Question: What jurisdiction, city, or county is the document associated with?
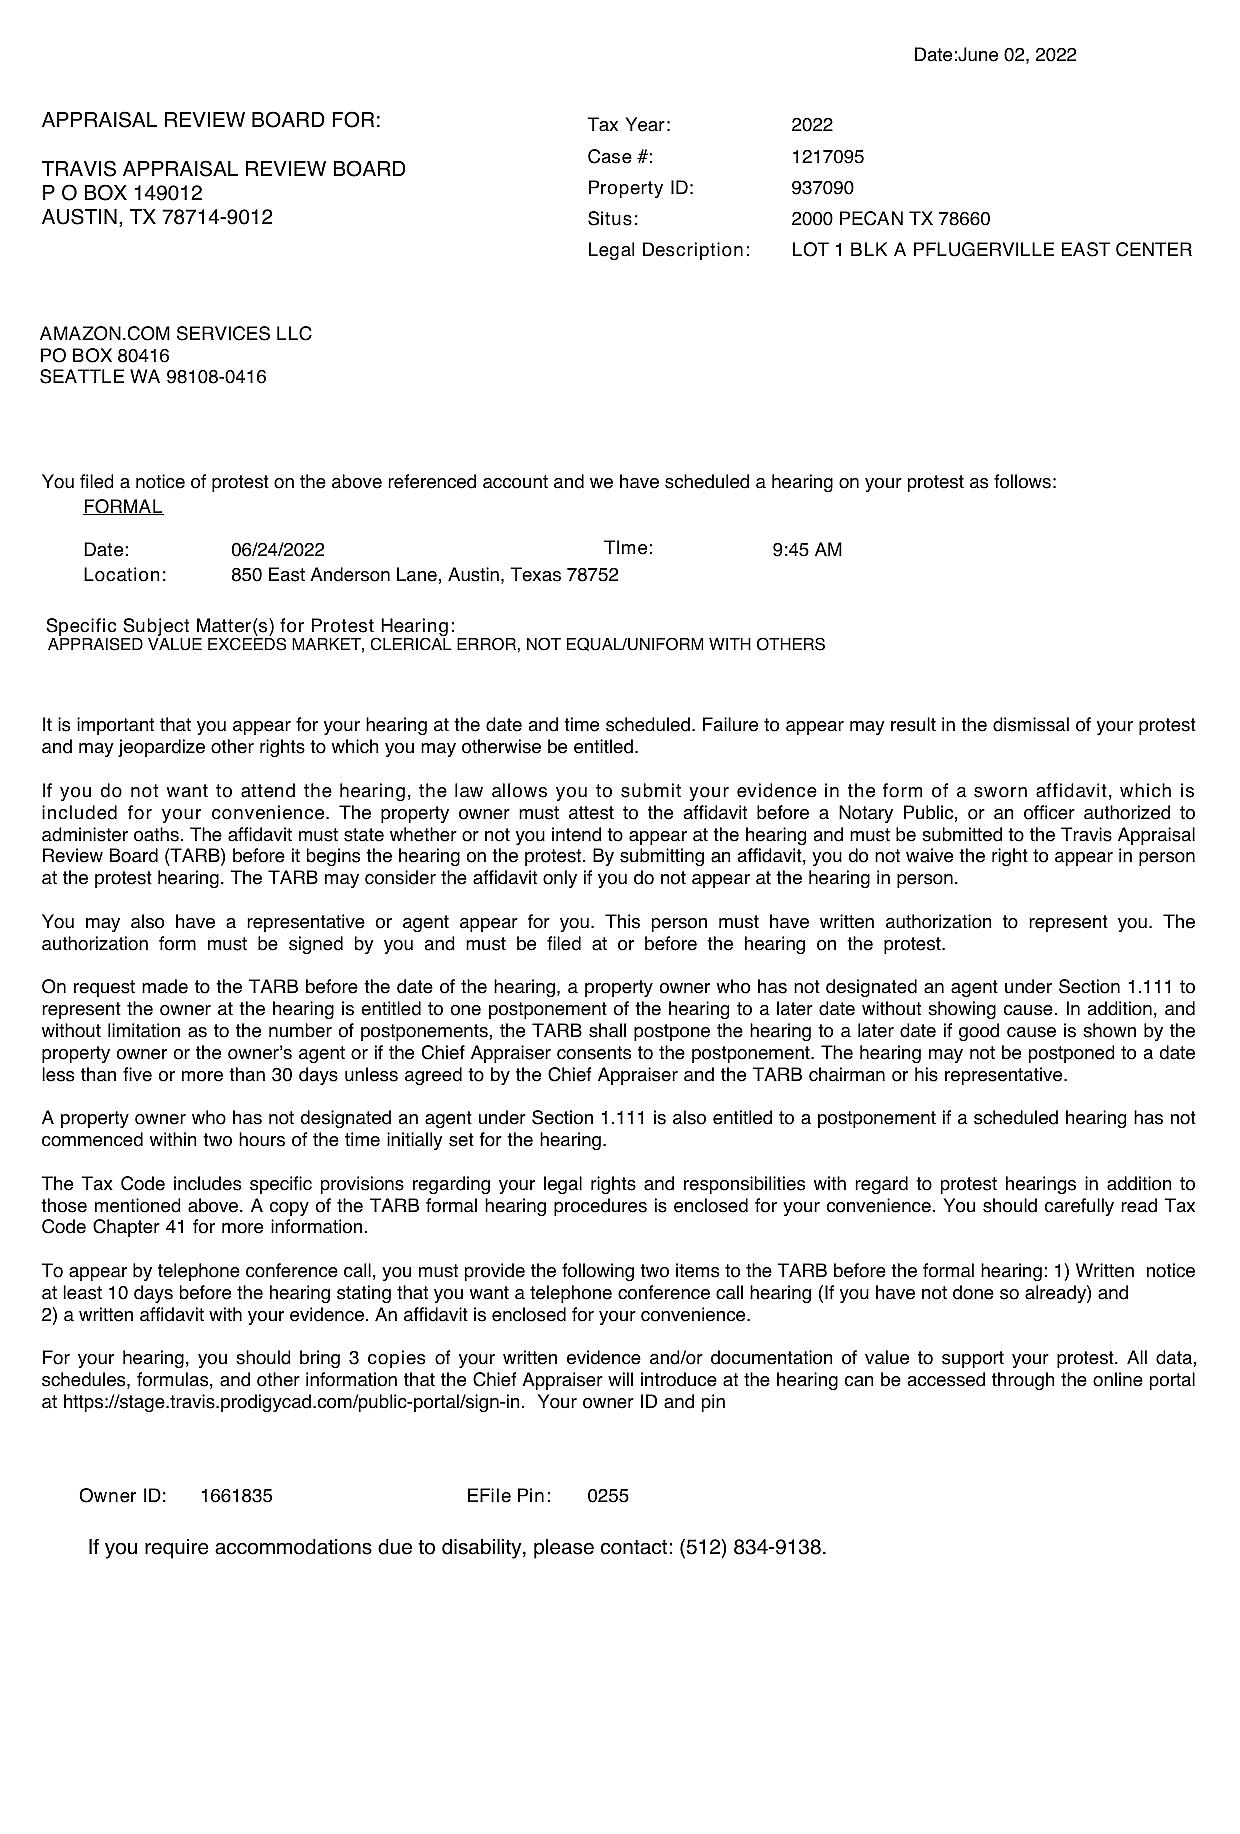
Answer: "TRAVIS APPRAISAL REVIEW BOARD"